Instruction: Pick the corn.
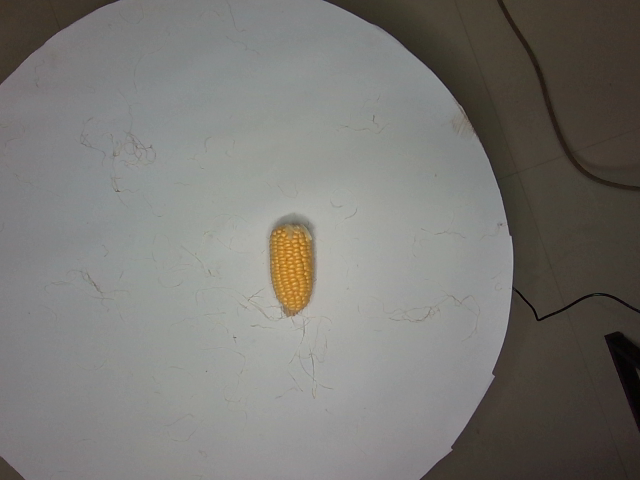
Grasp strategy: vertical